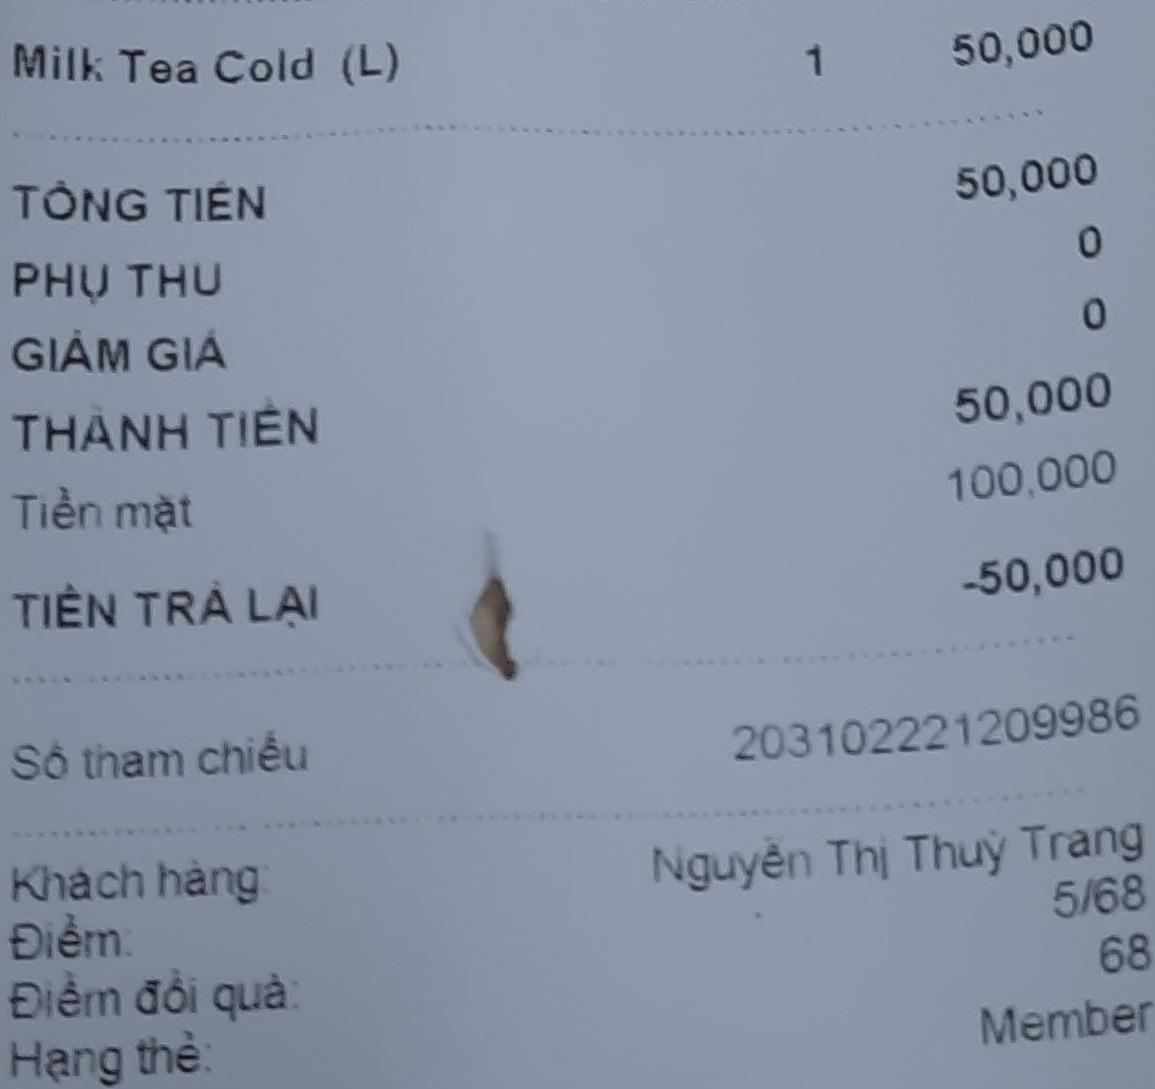
<table>
<tr>
<td>Milk Tea Cold(L)</td>
<td>1</td>
<td>50,000</td>
</tr>
</table>

TỔNG TIỀN 50,000
PHỤ THU 0
GIẢM GIÁ 0
THÀNH TIỀN 50,000
Tiền mặt 100,000
TIỀN TRẢ LẠI -50,000

Số tham chiếu 203102221209986

Khách hàng Nguyễn Thị Thuỳ Trang
Điểm: 5/68
Điểm đổi quà: 68
Hạng thẻ: Member